Question: What could the diagnosis suggest?
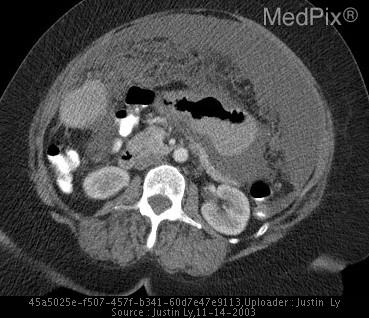
Answer: The possible diagnosis includes Ovary
Colon
Stomach
Pancreas.